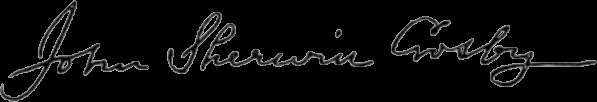
Signature of: john sherwin crosby